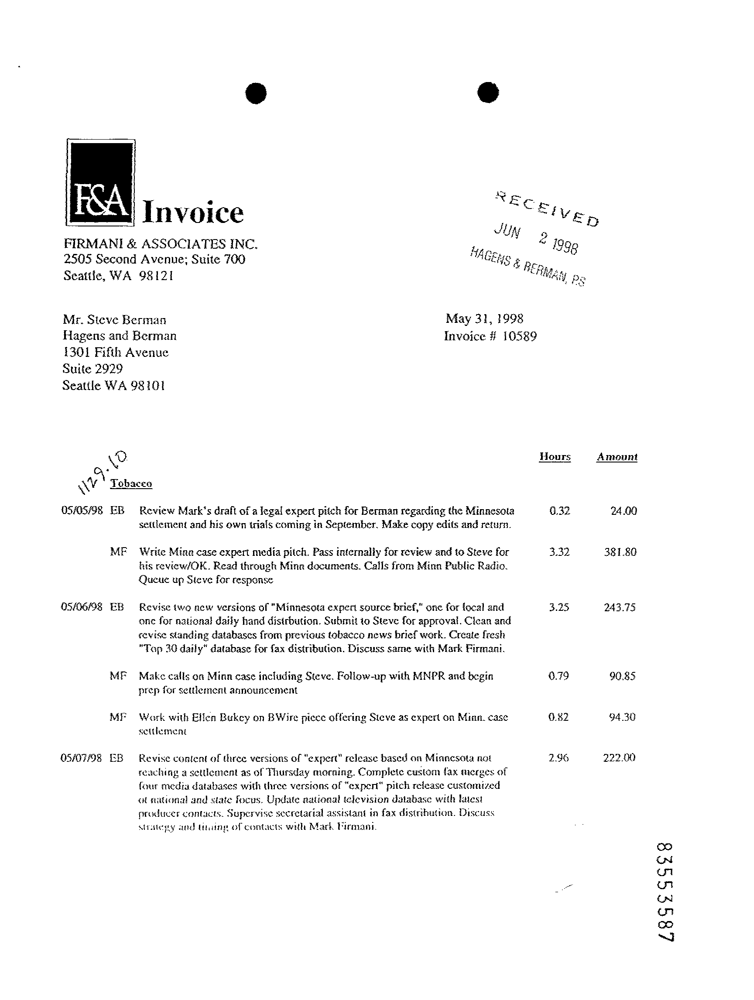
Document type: Invoice